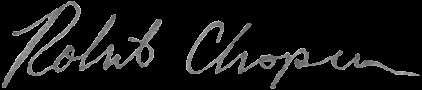
Signature of: rohit chopra